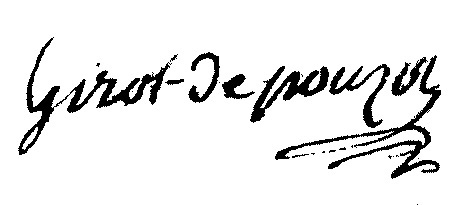
Signature of: jean baptiste girot pouzol